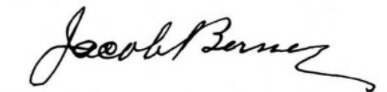
Signature of: jacob berner